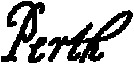
Signature of: james drummond 4th earl of perth